Question: How is the history relevant to the case?
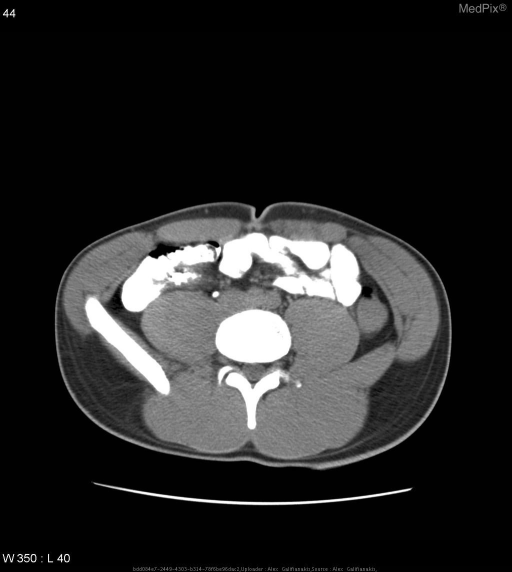
Answer: The patient's history of 19 year-old male with epigastric abdominal pain and hematochezia. is key in understanding the case.